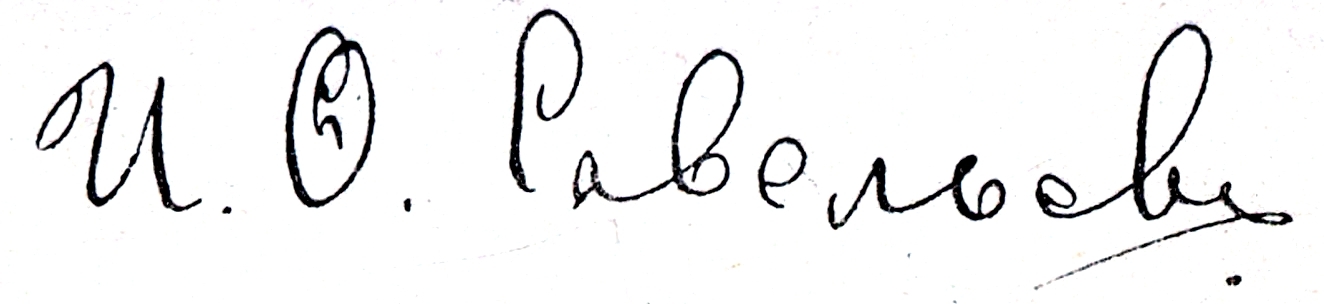
Signature of: saveliev ivan feoktistovich